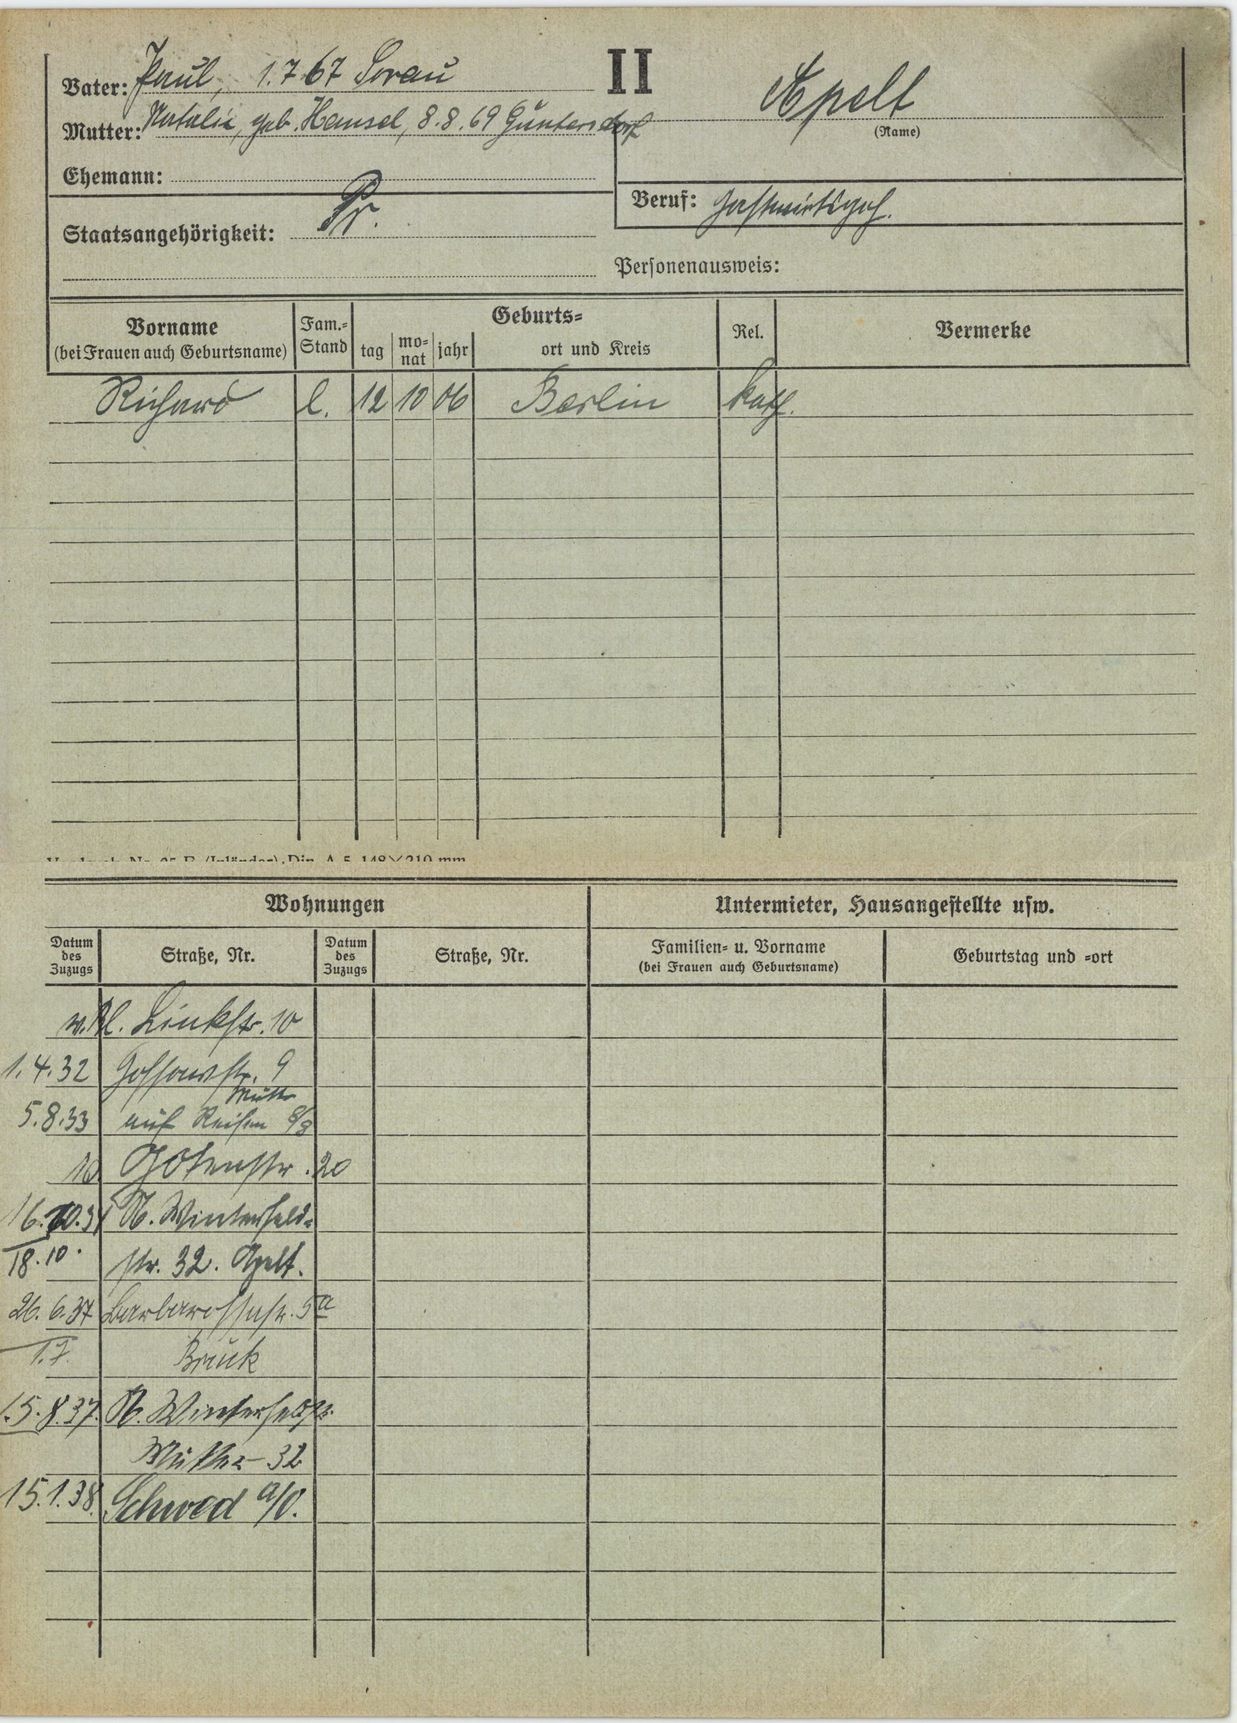
Apelt